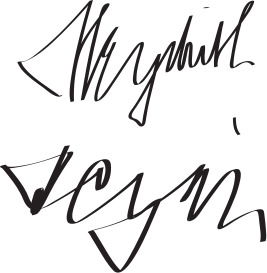
Signature of: reinhard heydrich